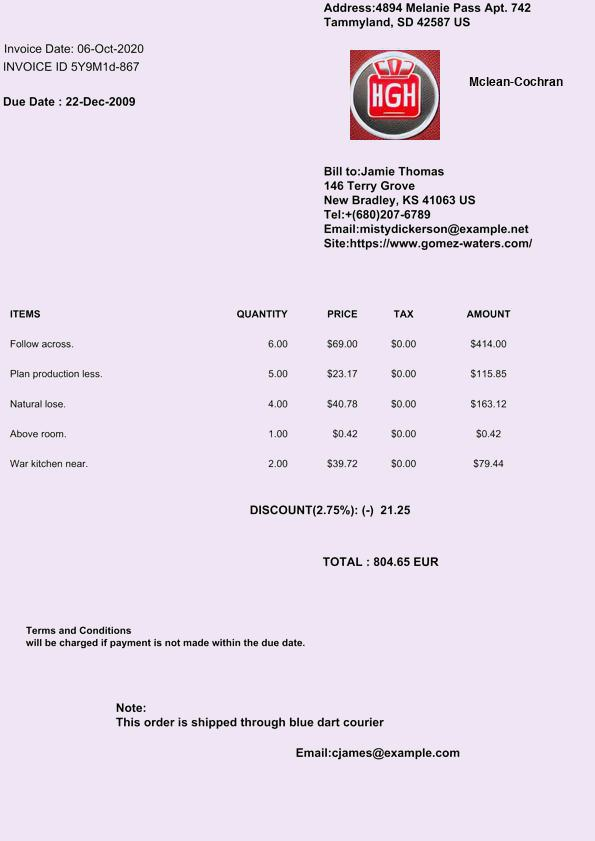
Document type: Invoice